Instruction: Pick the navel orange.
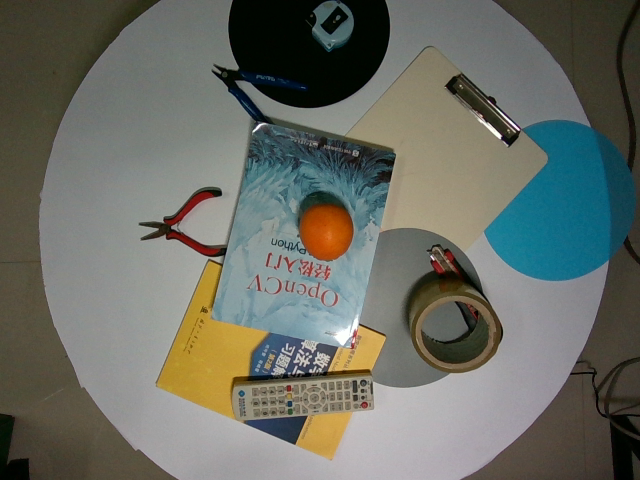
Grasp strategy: vertical